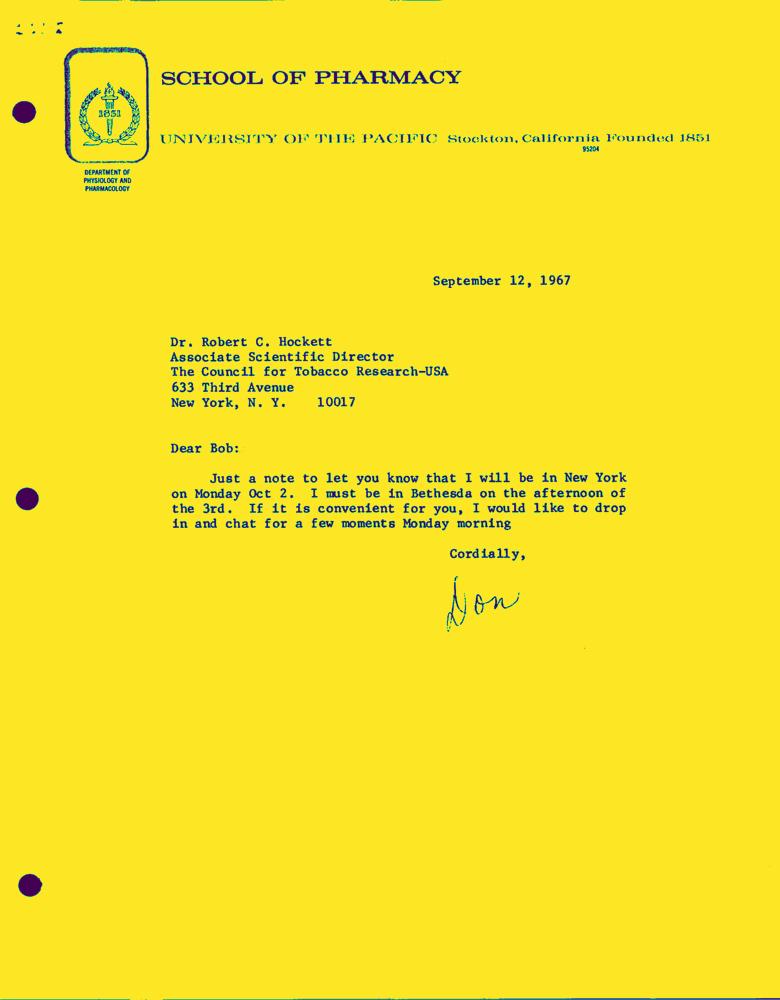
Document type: Letter-Doc